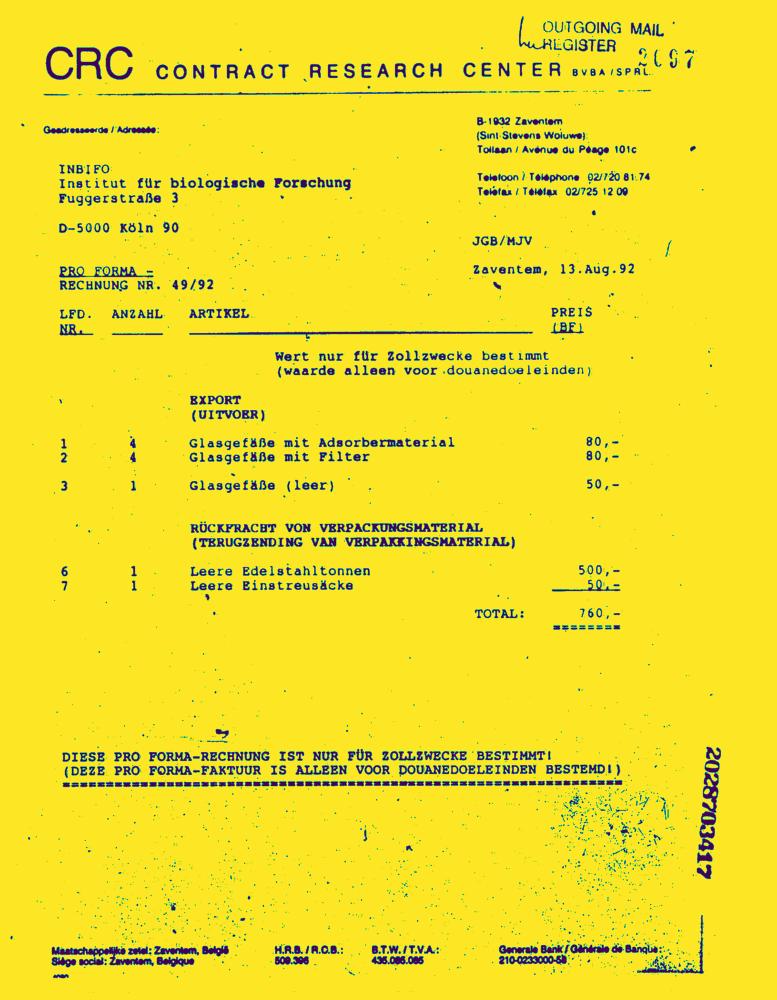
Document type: Invoice-Doc